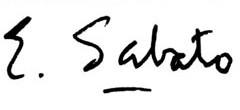
Signature of: ernesto sabato